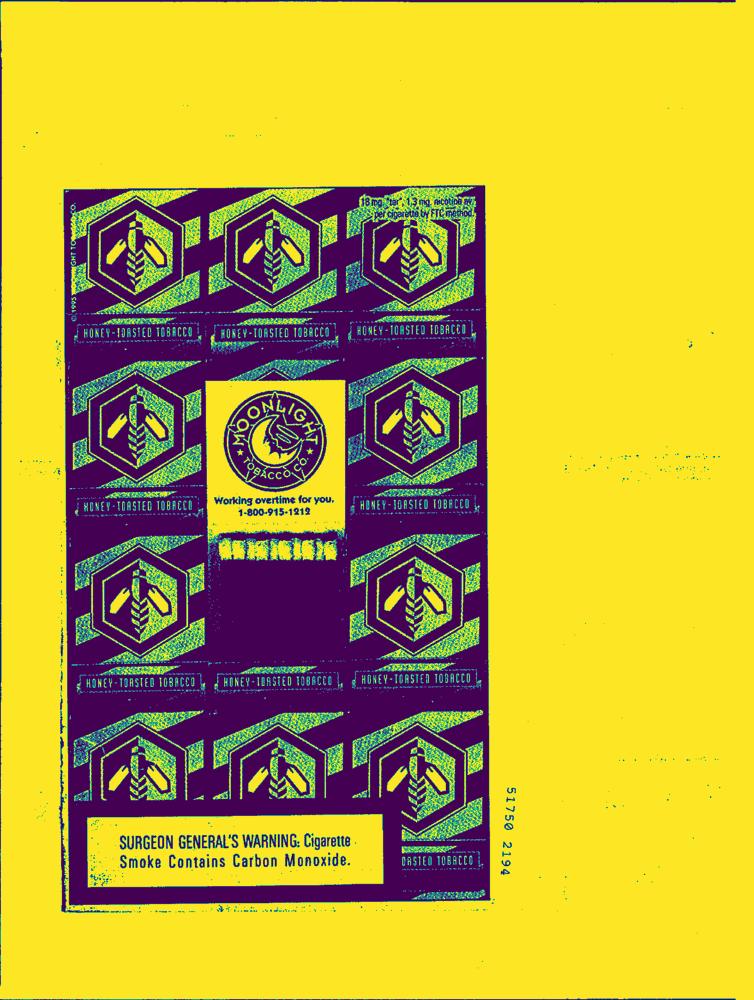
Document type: AD